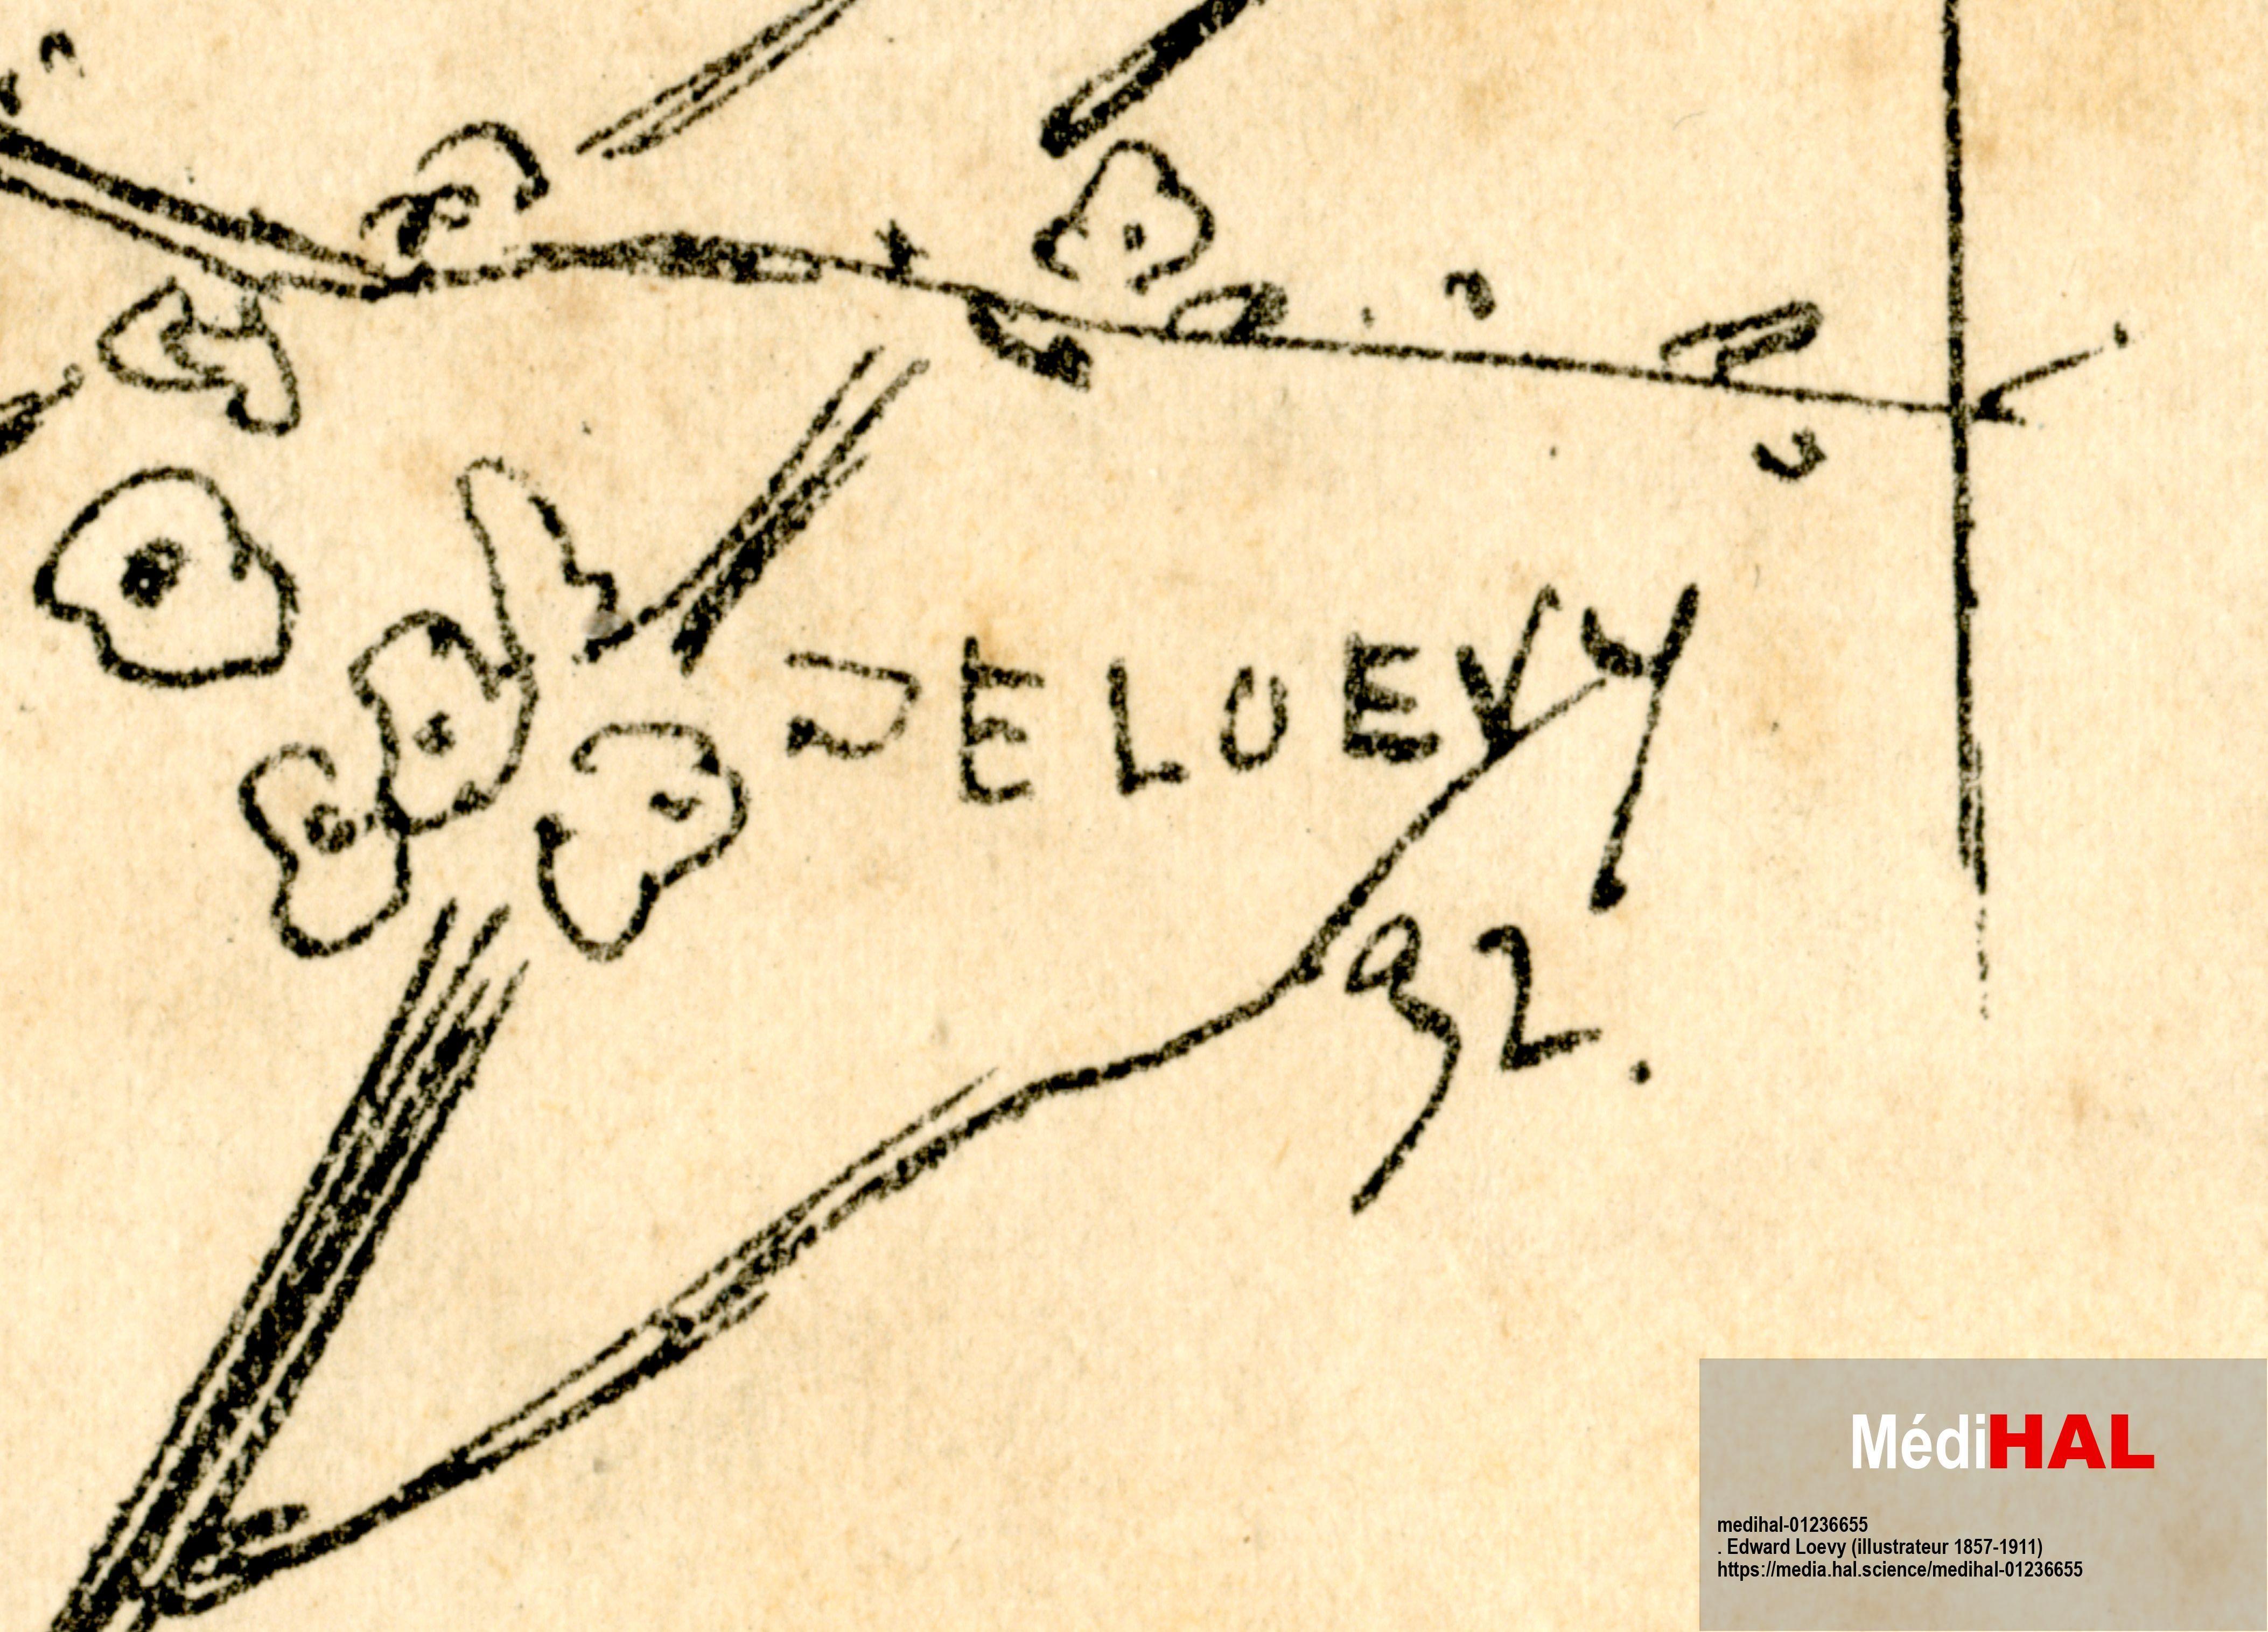
Signature of: édouard loëvy